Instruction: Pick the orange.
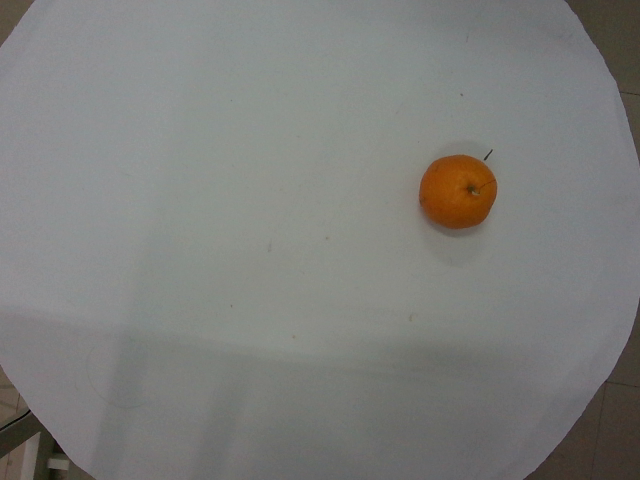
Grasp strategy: vertical